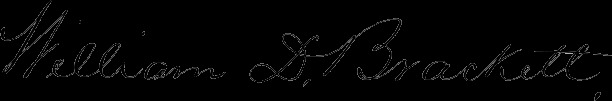
Signature of: william davis brackett